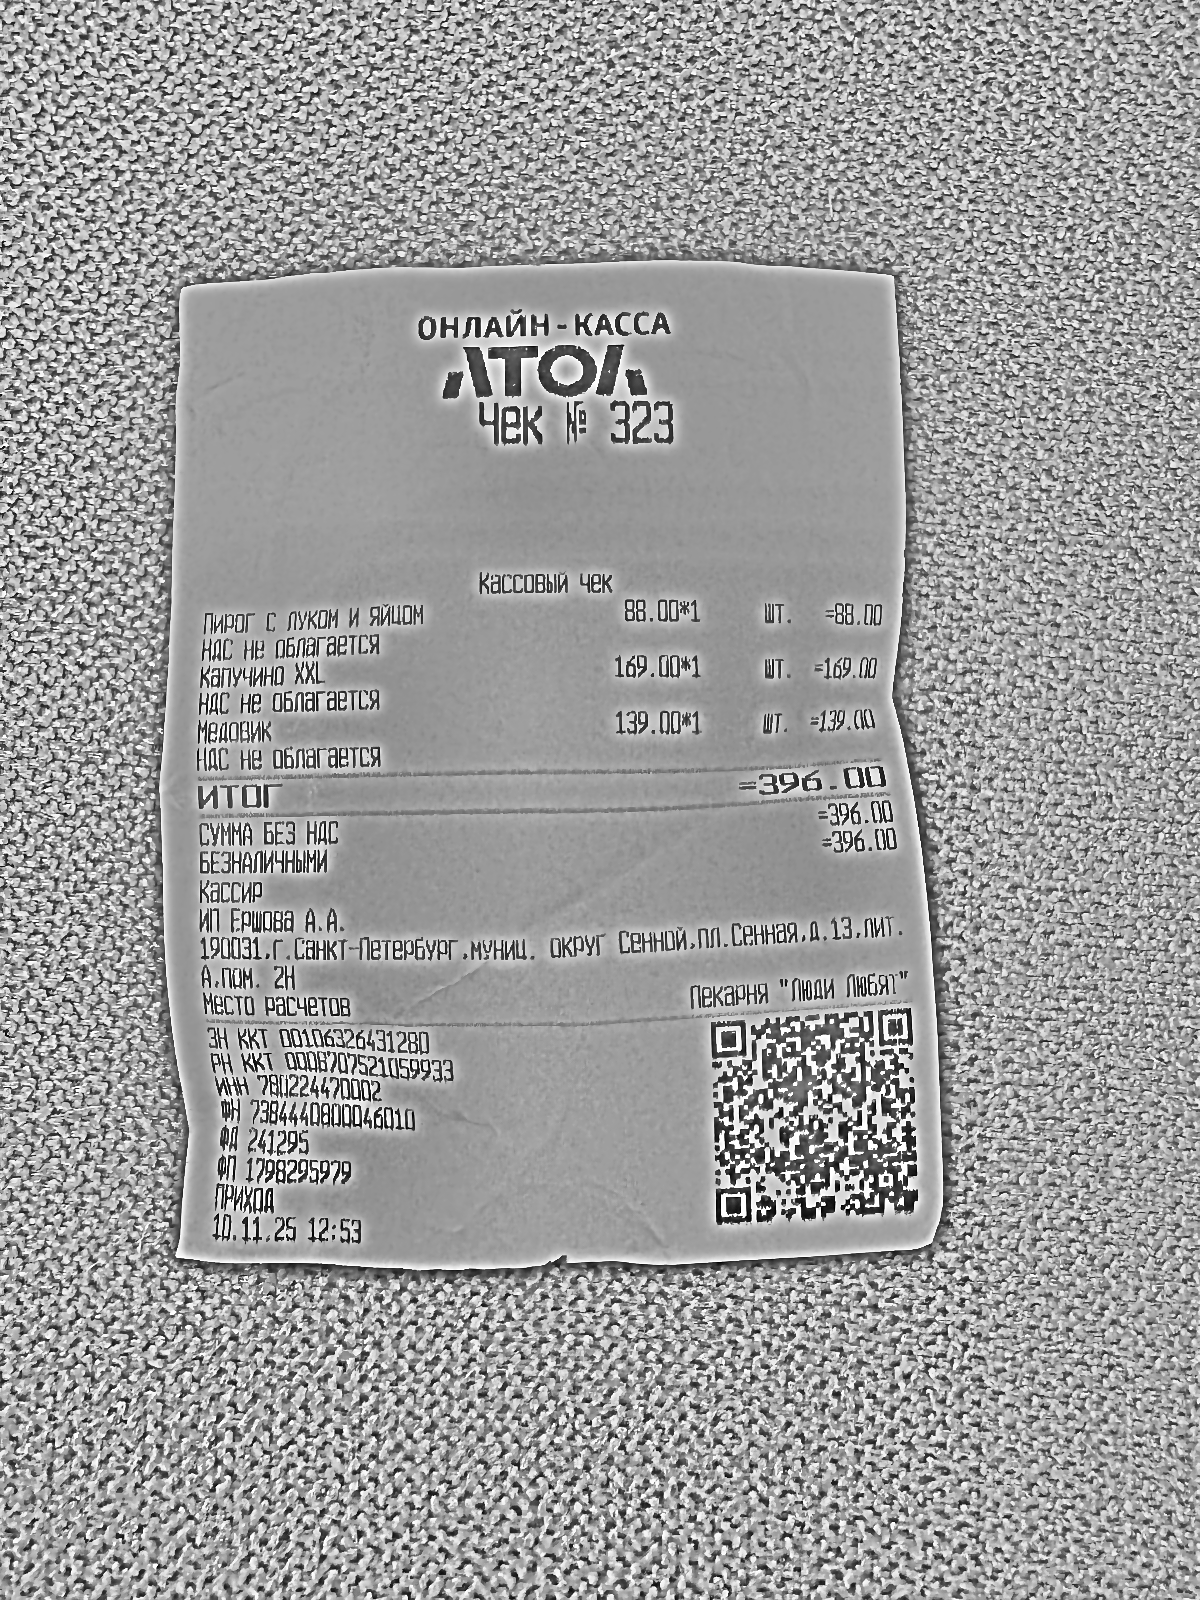
Продавец: ИП Ершова А.А.
ИНН: 780224470002
Дата: 10.11.25
Товары: Пирог с луком и яйцом; Капучин0 XXL; Медовик
Количество: 1; 1; 1
Цена: 88.00; 169.00; 139.00
Сумма: 88.00; 169.00; 139.00
Итого: 396.00